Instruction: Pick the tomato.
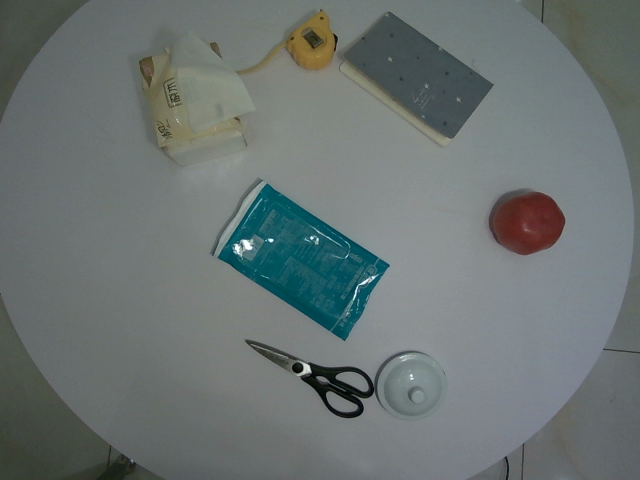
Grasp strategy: vertical